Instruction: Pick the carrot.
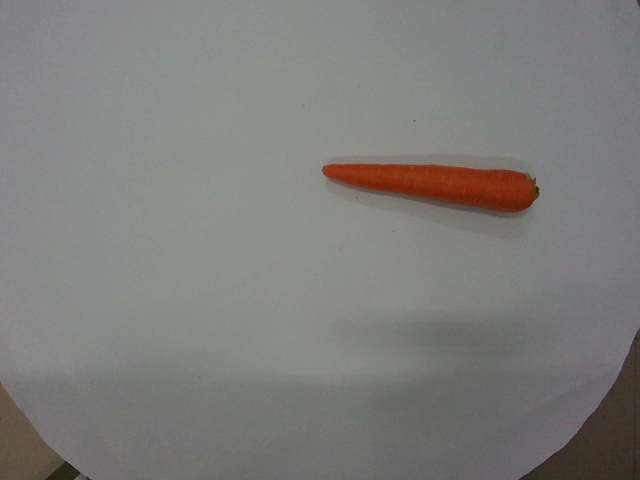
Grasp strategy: vertical